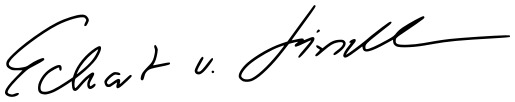
Signature of: eckart von hirschhausen